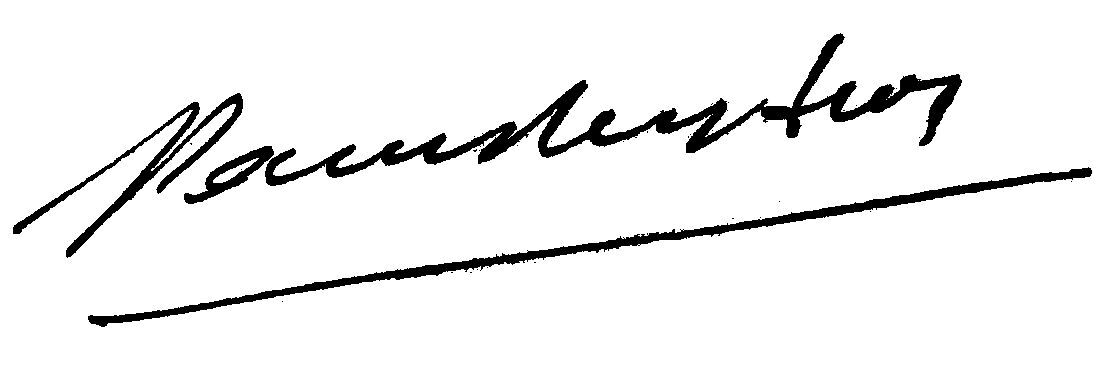
Signature of: paul peytral